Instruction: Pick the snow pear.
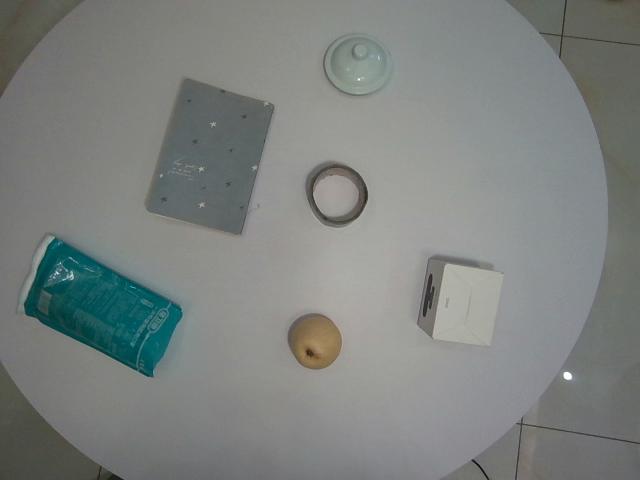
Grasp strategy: vertical